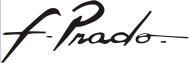
Signature of: fábio prado